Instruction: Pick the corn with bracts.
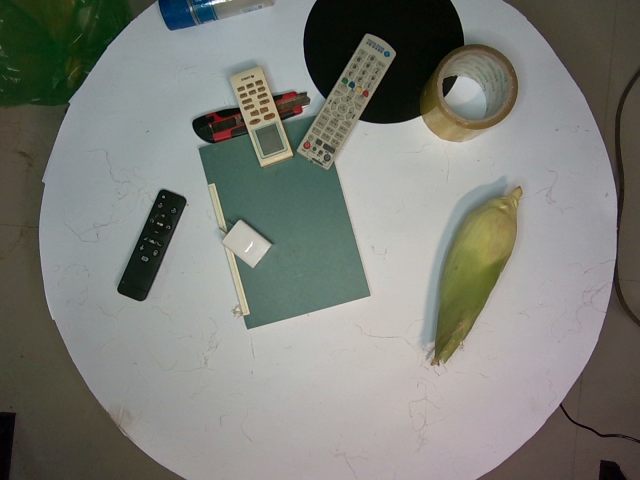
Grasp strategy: vertical